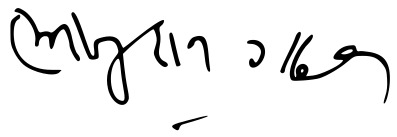
Signature of: bhikhudan gadhavi